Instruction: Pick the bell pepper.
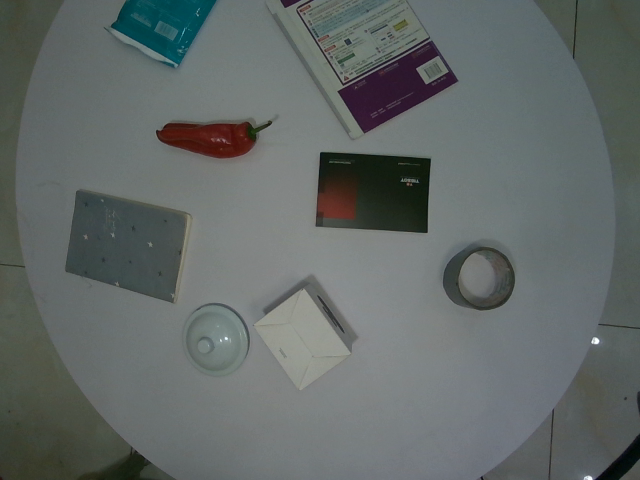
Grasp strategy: vertical